Question: What do the imaging results show?
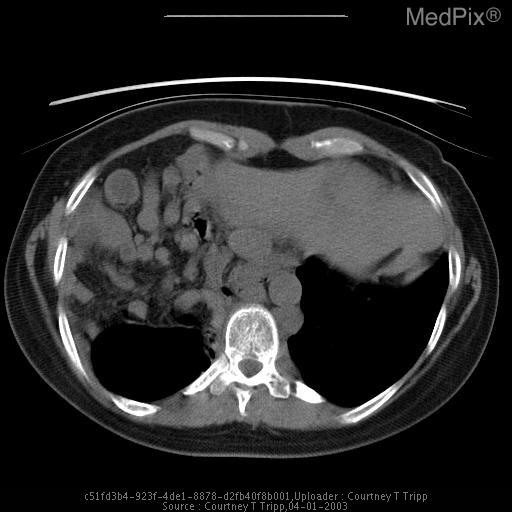
Answer: The imaging shows Radiologic findings:
Bochdalek's hernia is seen as a posterolateral diaphragmatic interruption with the finding of fat herniating through the interruption above the diaphragm.  Other intraperitoneal and/or retroperitoneal structures can also be seen herniating through the diaphragmatic interruption.  Axial CT scan (with sagittal and/or coronal reformations occasionally) of the abdomen is commonly accepted as the best diagnostic test to evaluate for diaphragmatic hernias.  Fluoroscopic Upper GI/SBF studies are helpful in defining the extent of intestinal herniation if present, and to evaluate for possible malrotation or strangulation. Axial CT image showing herniation of bowel on the right into the thoracic cavity..